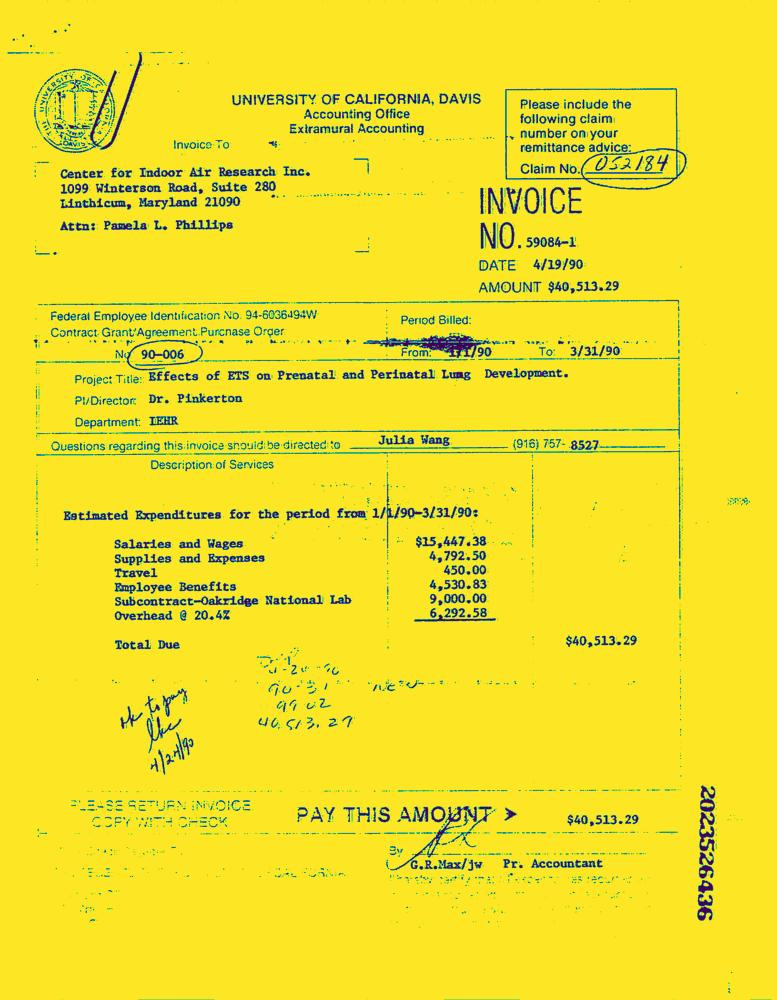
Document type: Invoice-Doc